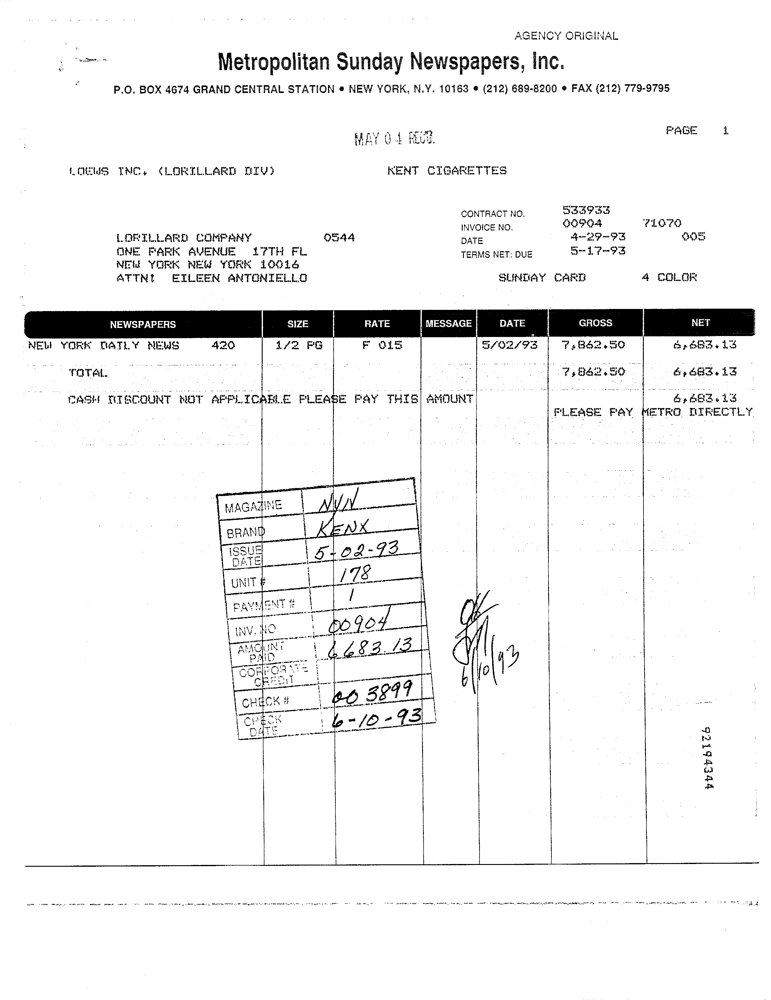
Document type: Invoice